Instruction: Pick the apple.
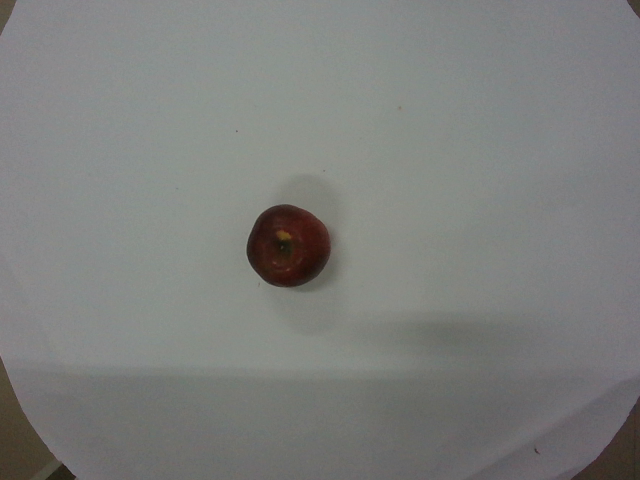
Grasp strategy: vertical